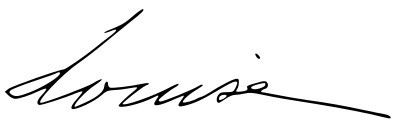
Signature of: louise mountbatten